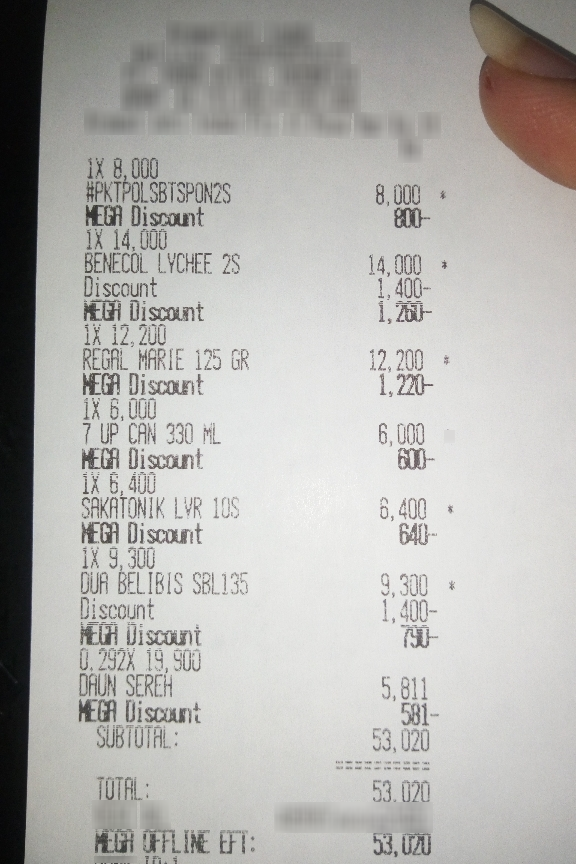
Number of items: 7
Subtotal: 53,020
Total: 53,020
OCR text regions:
text: TOTAL:
text: 53,020
text: MEGA
text: OFFLINE
text: EFT:
text: 53,020
text: 1X
text: 8,000
text: #PKTPOLSBTSPON2S
text: 8,000
text: MEGA
text: Discount
text: 800-
text: 1X
text: 14,000
text: BENECOL
text: LYCHEE
text: 2S
text: 14,000
text: Discount
text: 1,400 -
text: MEGA Discount
text: 1,260-
text: 1X
text: 12,200
text: REGAL
text: MARIE
text: 125
text: GR
text: 12,200
text: MEGA
text: Discount
text: 1,220-
text: 1X
text: 6,000
text: 7
text: UP
text: CAN
text: 330
text: ML
text: 6,000
text: MEGA
text: Discount
text: 600-
text: 1X
text: 6,400
text: SAKATONIK
text: LVR
text: 10S
text: 6,400
text: MEGA
text: Discount
text: 640-
text: 1X
text: 9,300
text: DUA
text: BELIBIS
text: SBL135
text: 9,300
text: Discount
text: 1,400 -
text: MEGA
text: Discount
text: 790-
text: 0,292X
text: 19,900
text: DAUN
text: SEREH
text: 5,811
text: MEGA
text: Discount
text: 581-
text: SUBTOTAL:
text: 53,020